Question: What might the diagnosis be?
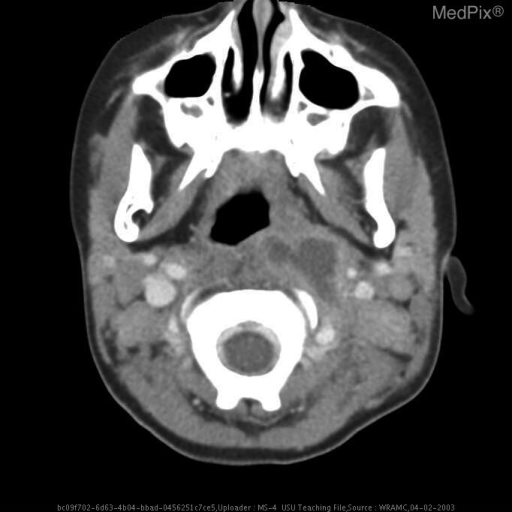
Answer: The possible diagnosis includes Retropharyengeal abscess,
cellulitis,
necrotic liquifactive lymph nodes
branchial cleft cyst..